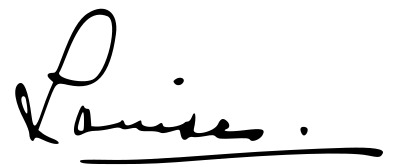
Signature of: louise princess royal